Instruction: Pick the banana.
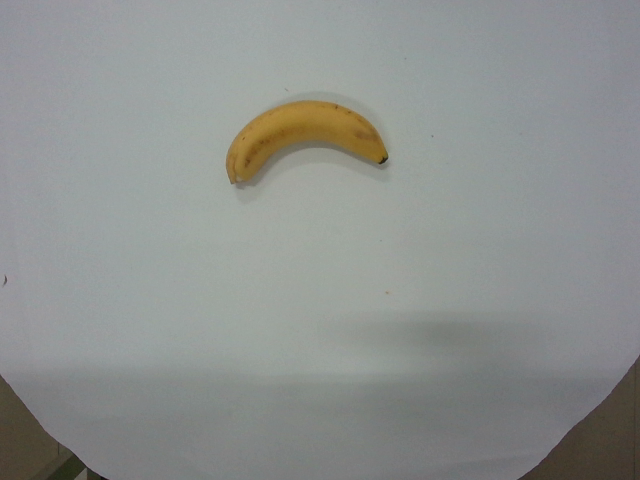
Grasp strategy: vertical